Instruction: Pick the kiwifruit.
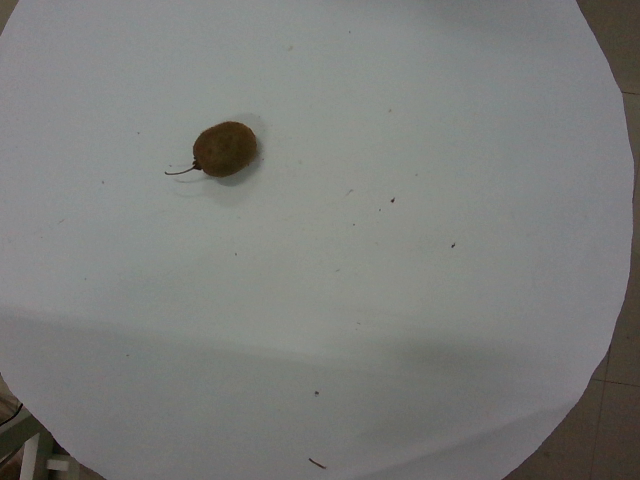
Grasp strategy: vertical